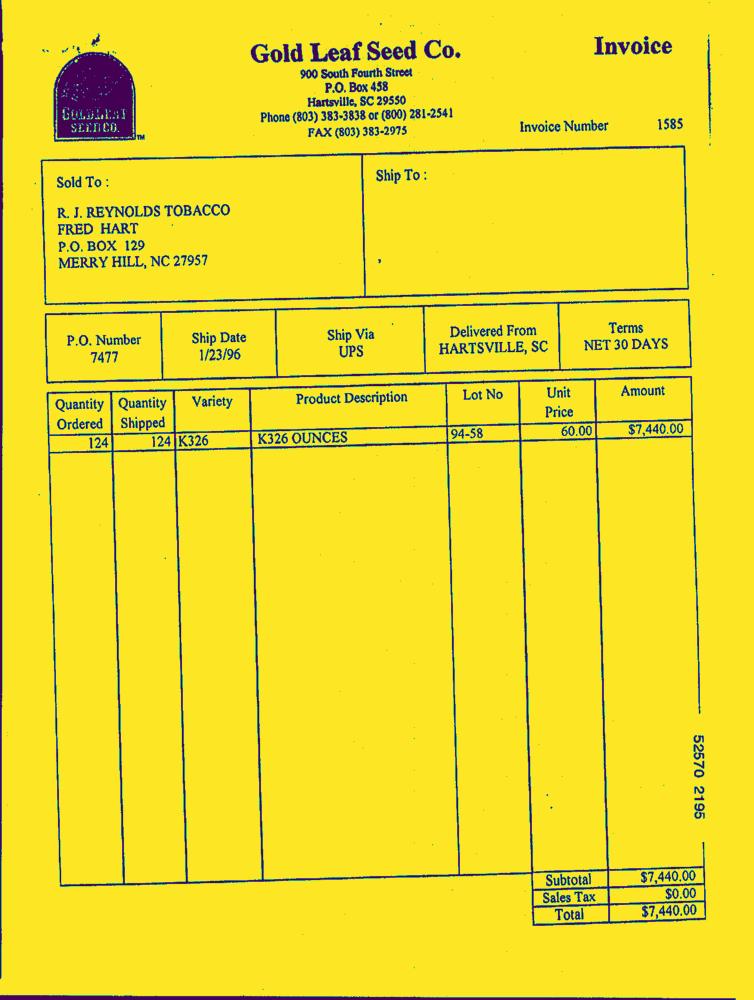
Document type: Invoice-Doc